Retrieve the amount in words, amount in figures, name of the payee, date on the cheque, and the bank name from the image.
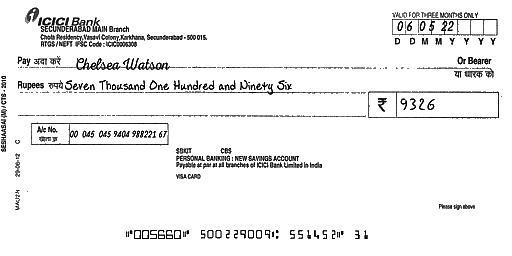
amt_in_words: Seven Thousand One Hundred and Ninety Six
amt_in_figures: 9326
payee_name: Chelsea Watson
bank_name: ICICI Bank
cheque_date: 06/05/22